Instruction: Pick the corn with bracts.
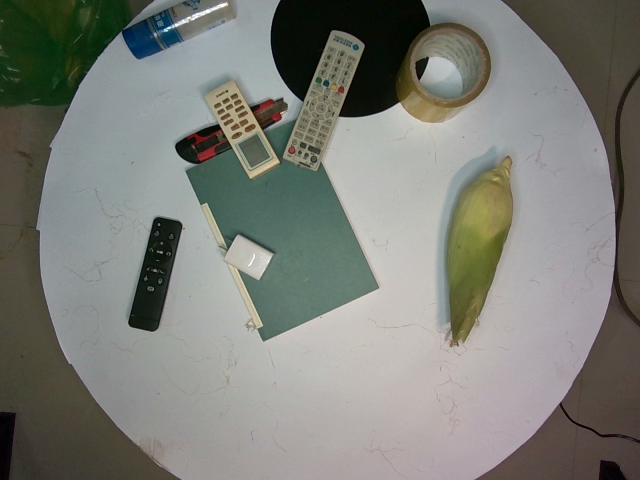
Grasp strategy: vertical